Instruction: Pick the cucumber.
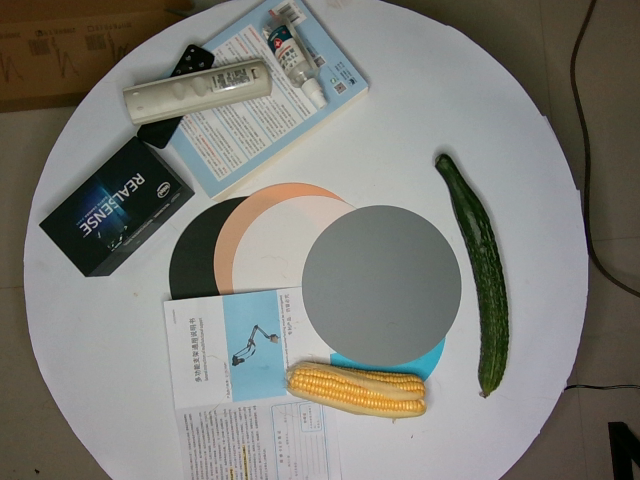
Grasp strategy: vertical